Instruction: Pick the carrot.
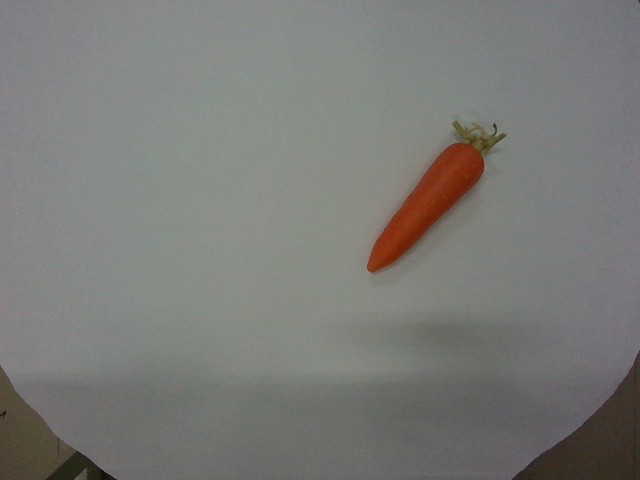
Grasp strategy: vertical